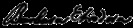
Signature of: bárbara heliodora